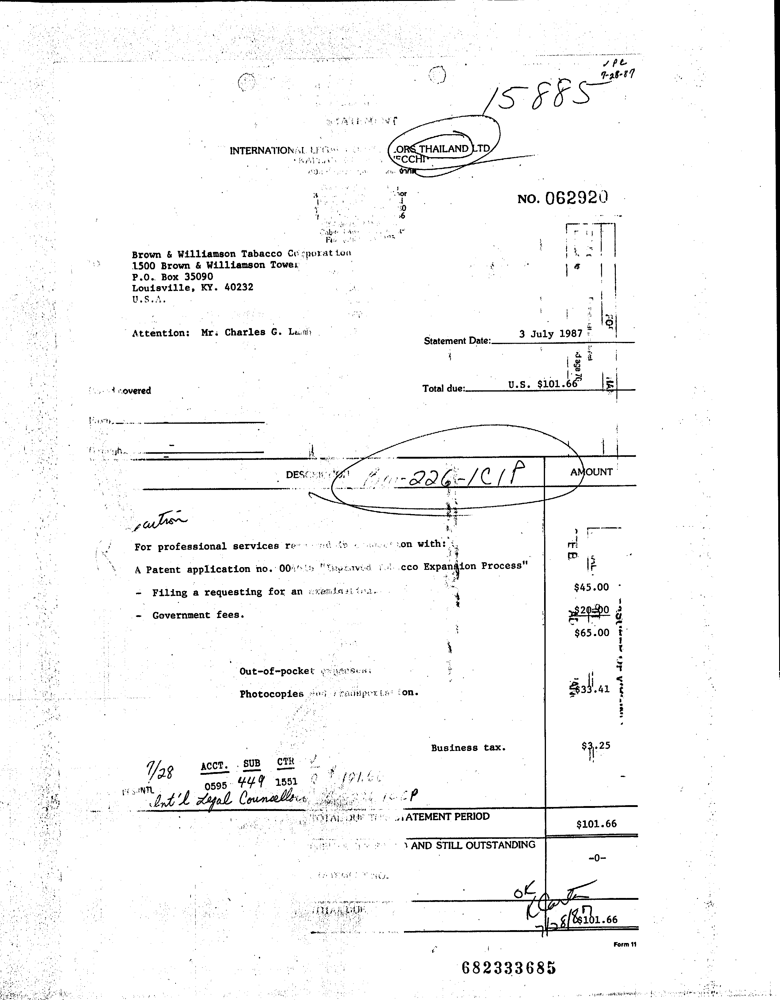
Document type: Invoice